Question: How is the property described in the document?
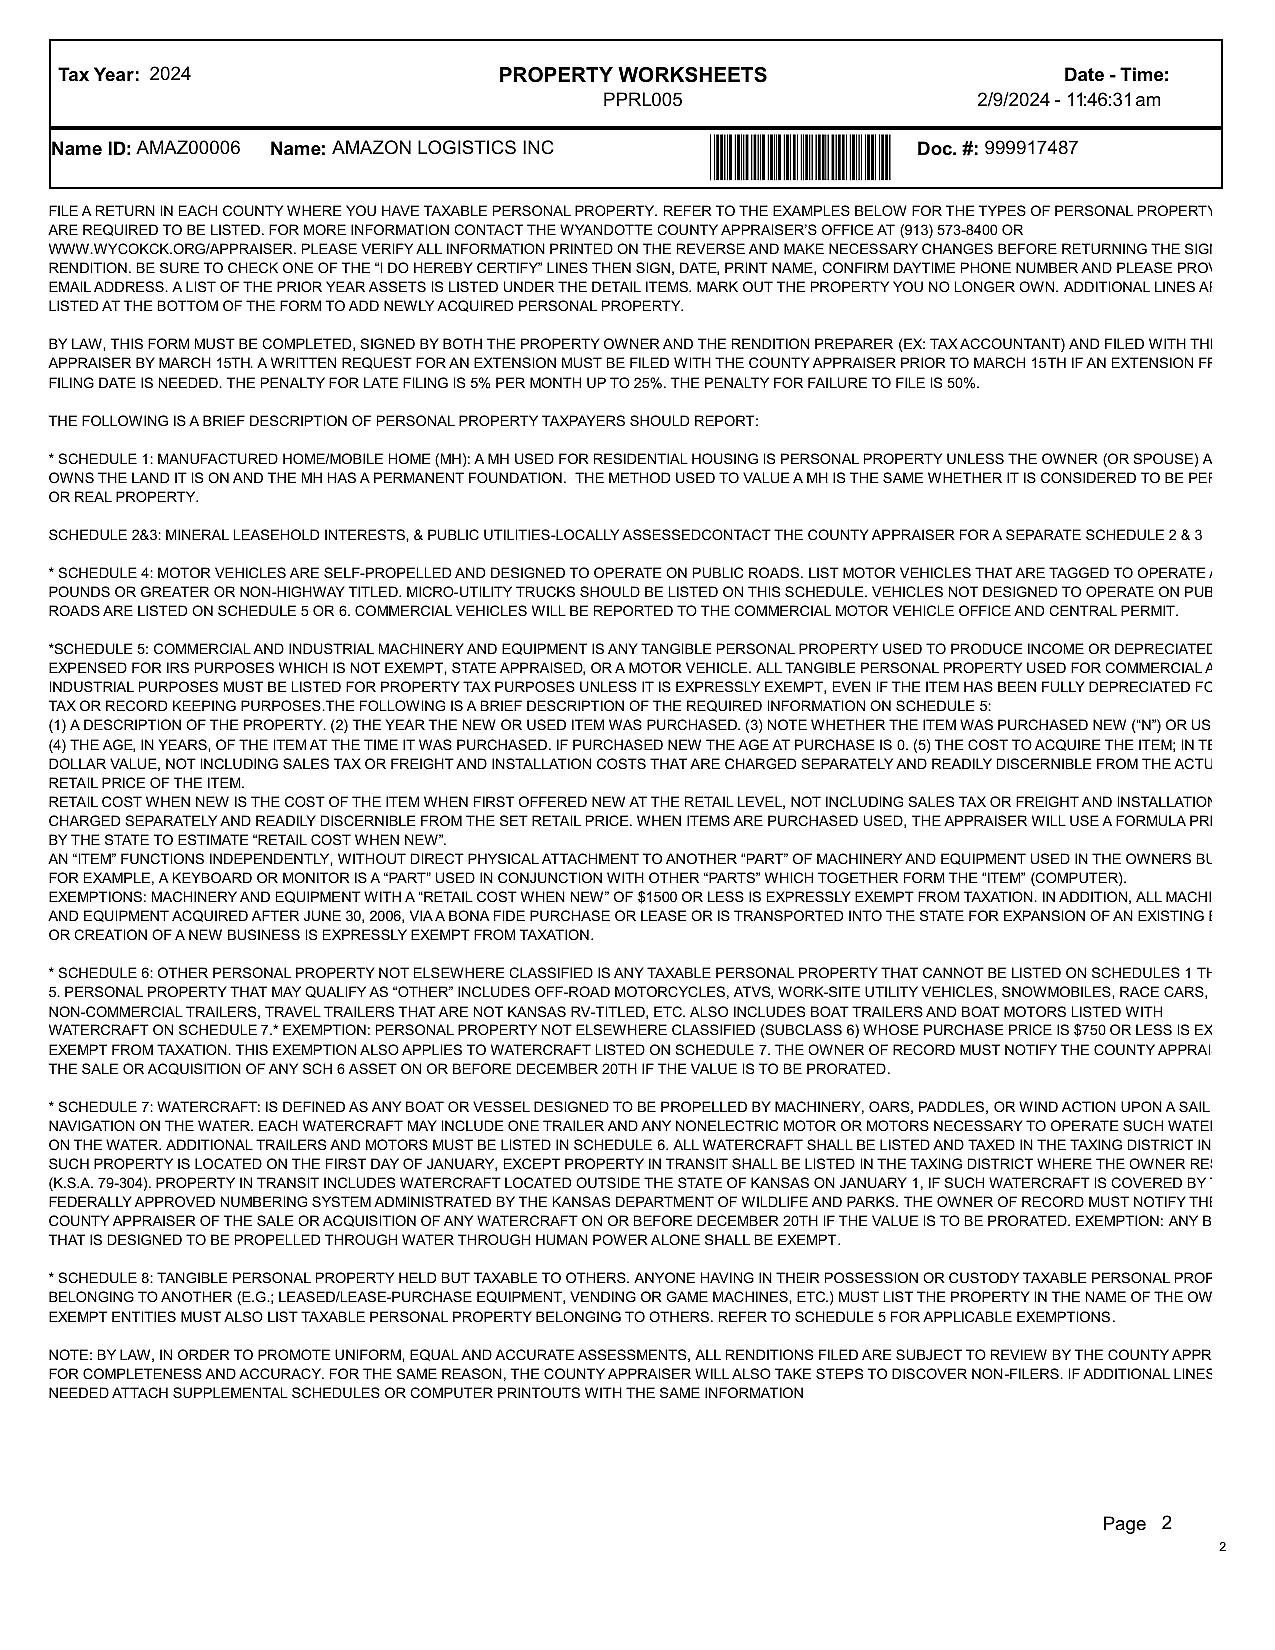
Answer: "PERSONAL PROPERTY"